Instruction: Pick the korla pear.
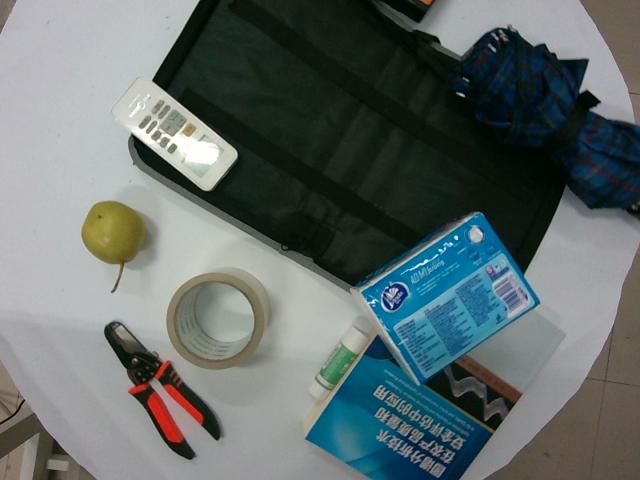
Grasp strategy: vertical